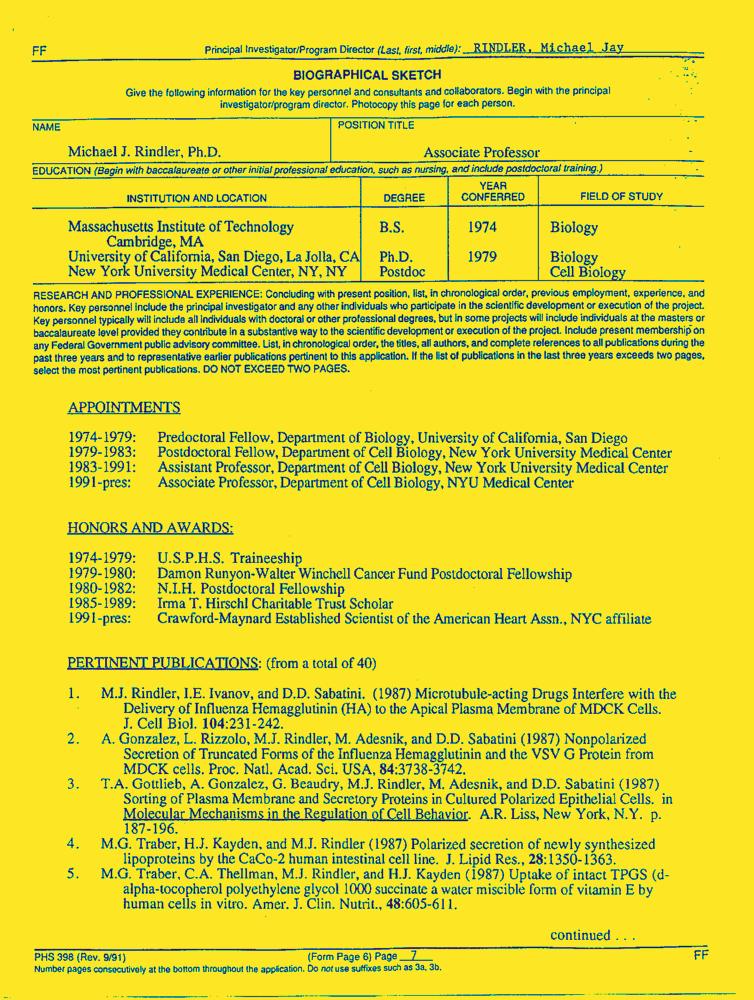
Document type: Resume-Doc